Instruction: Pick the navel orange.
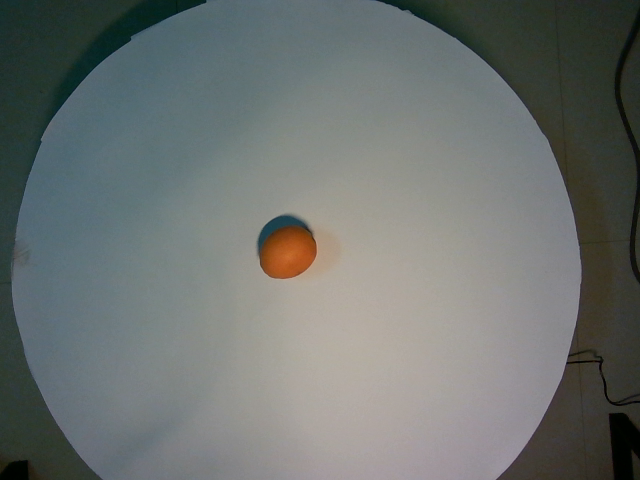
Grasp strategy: vertical